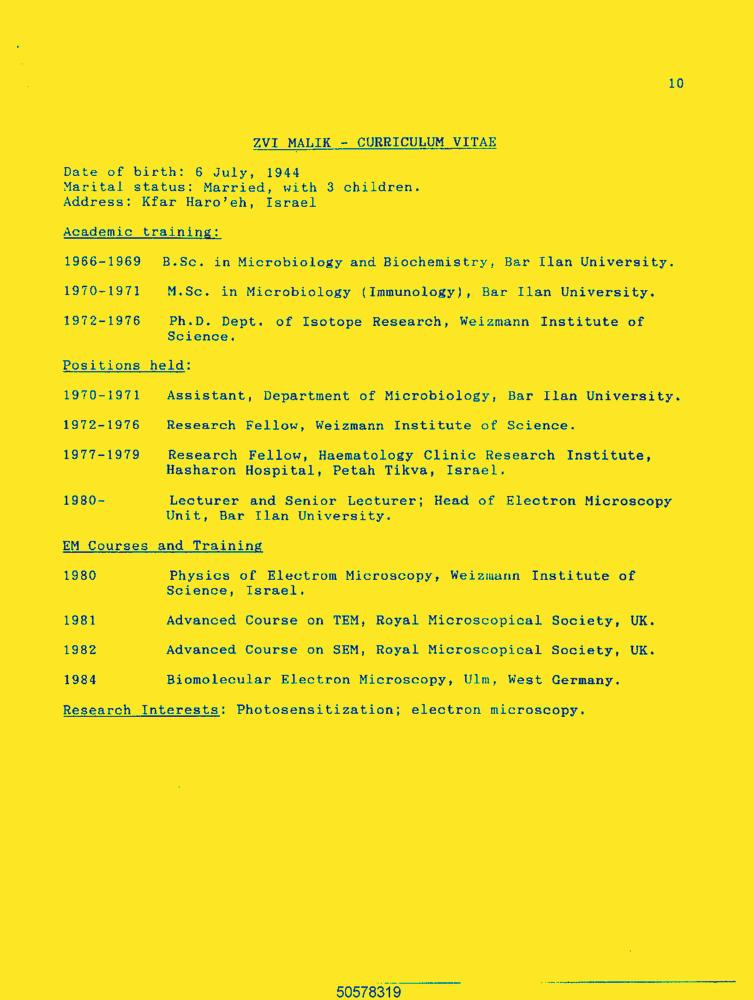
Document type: Resume-Doc